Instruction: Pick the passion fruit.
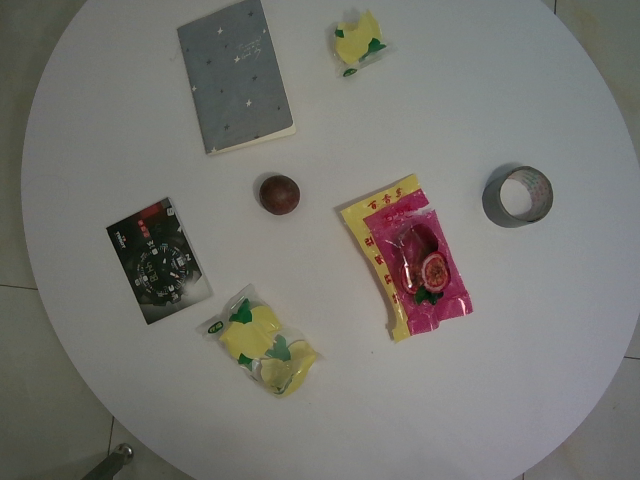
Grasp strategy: vertical